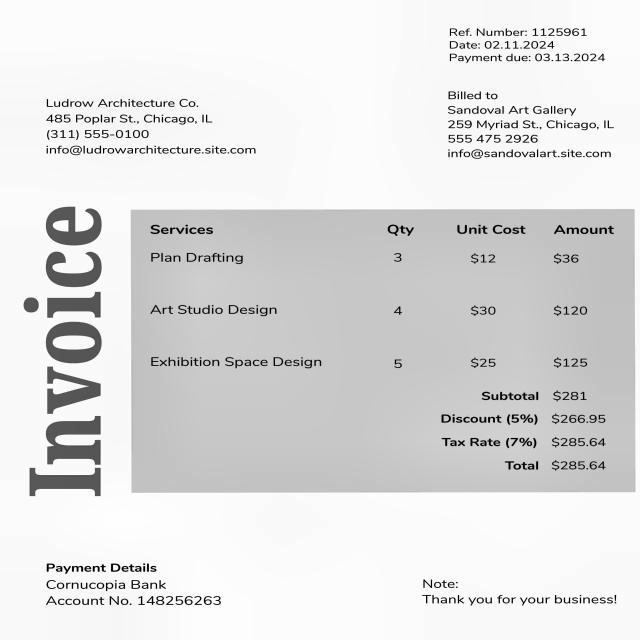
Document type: Invoice